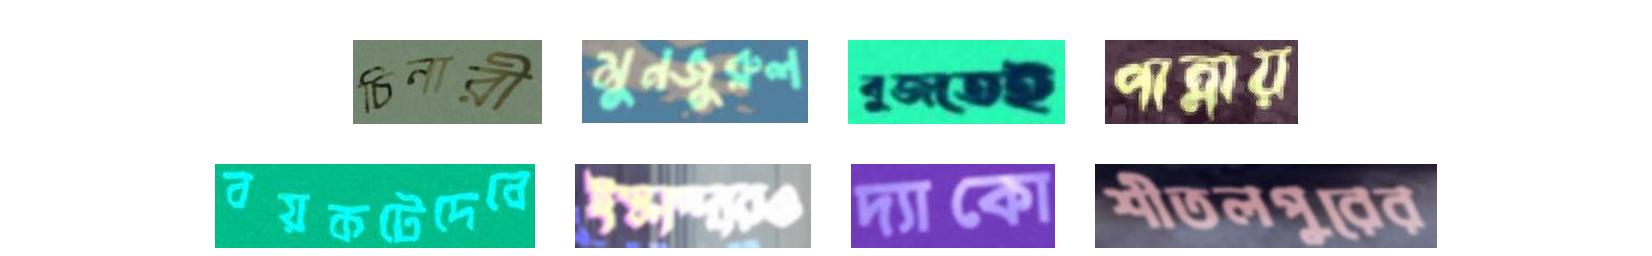
চিনারী মুনজুরুল বুজতেই পান্নায়
বয়কটেদেবে ইস্কান্দারও দ্যাকো শীতলপুরের